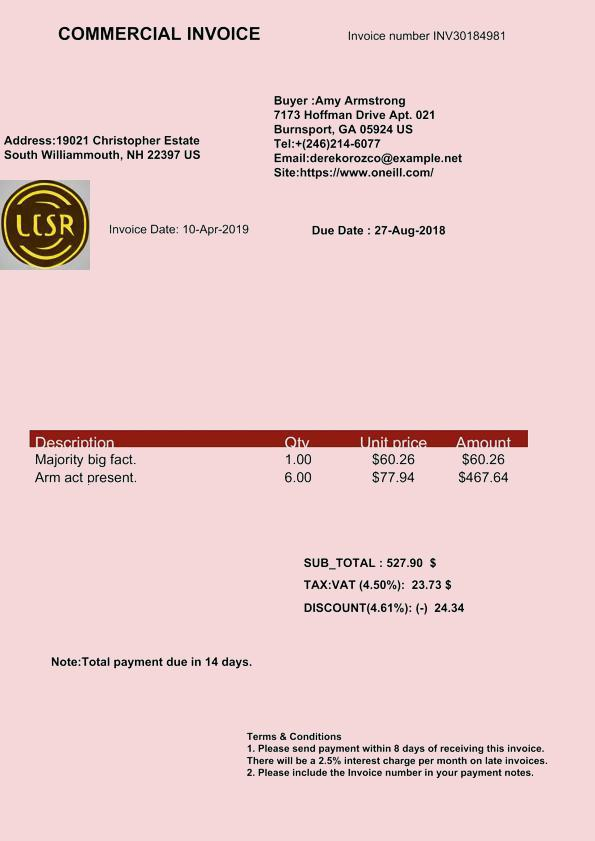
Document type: Invoice